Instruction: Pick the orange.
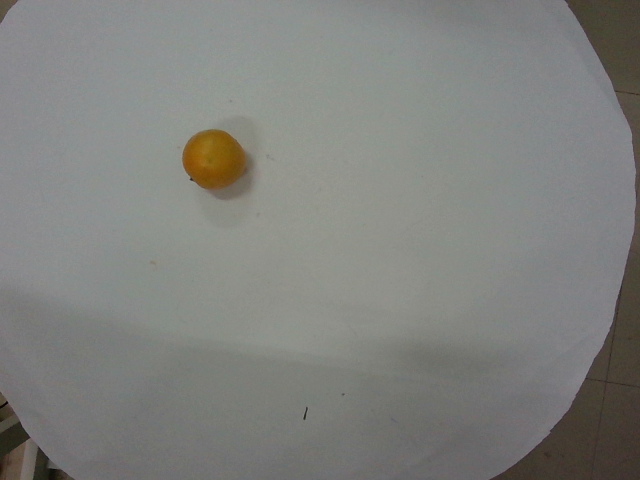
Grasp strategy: vertical